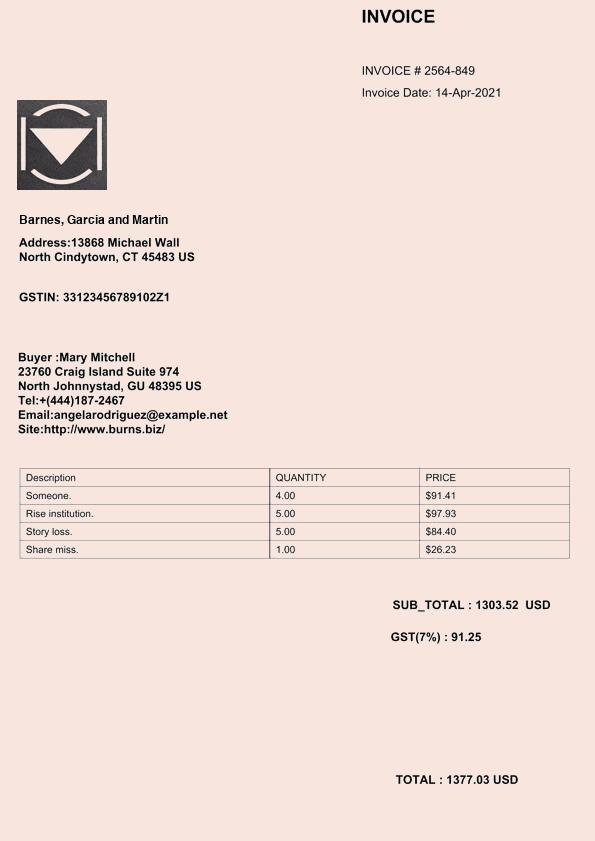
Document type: Invoice